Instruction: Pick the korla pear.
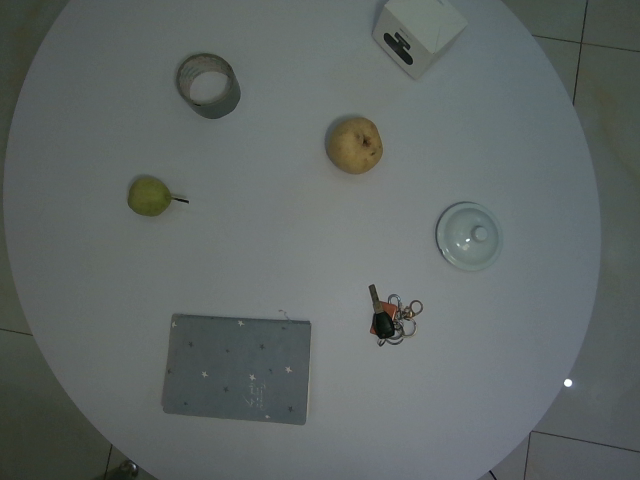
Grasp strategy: vertical